Patient: Female, age 42
A 42-year-old female presented for pre-operative clearance for a Roux-en-Y gastric bypass. Review of symptoms was negative. Her medical history was significant for morbid obesity, hyperlipidemia, and Type 2 diabetes mellitus. Her surgical history included a hysterectomy performed in another city (for unknown reason at the time of imaging). The patient denied personal or family history of cancer. Pre-operative workup including electrocardiogram and laboratory work (complete blood count, basic metabolic panel, and prothrombin time/international normalized ratio) were unremarkable.
Pre-operative chest radiographs revealed numerous small bilateral lung nodules [Figure 1]. Subsequent chest computed tomography (CT) confirmed numerous, well-circumscribed solid nodules throughout bilateral lungs measuring up to 1.2 cm [Figure 2]. At this point, the leading consideration was metastatic disease from an unknown primary site. Pulmonology was consulted. Positron emission tomography (PET)/CT using 18-F fluorodeoxyglucose (FDG) was ordered to assess for metabolic activity in the nodules and to survey for a primary site of disease. No abnormal hypermetabolic foci were present on the PET/CT [Figure 3]. There was no evidence of a hypermetabolic primary neoplasm, and the solid pulmonary nodules demonstrated a maximum standardized uptake value of 1.3 (below mediastinal blood pool activity). Note was made of a prior hysterectomy on the PET/CT and the possibility of BML was suggested. Additional nonhypermetabolic metastatic etiologies were posed, included benign metastasizing meningioma, giant cell tumor of bone (GCTB), and thyroid adenoma.
Additional history from the patient revealed, she had obtained the hysterectomy for uterine fibroids. There was a multidisciplinary consensus to biopsy the nodules. The patient underwent video-assisted thoracoscopic surgery with wedge resection of all three lobes of the right lung. Histopathological examination revealed estrogen receptor positive bland spindle cell proliferation with entrapped Type II pneumocytes, consistent with BML [Figure 4]. The patient was referred to gynecologic oncology for further management. A 3-month follow-up CT demonstrated stability of existing nodules, and the patient was started on monthly leuprorelin injections. After an additional 3-months, the patient endorsed minimal side effects from treatment and CT redemonstrated nodule stability. She remains asymptomatic and continues to follow with gynecologic oncology for monthly injections and disease monitoring.
Keywords: benign, case report, hysterectomy, leiomyoma, metastatic, solid pulmonary nodule
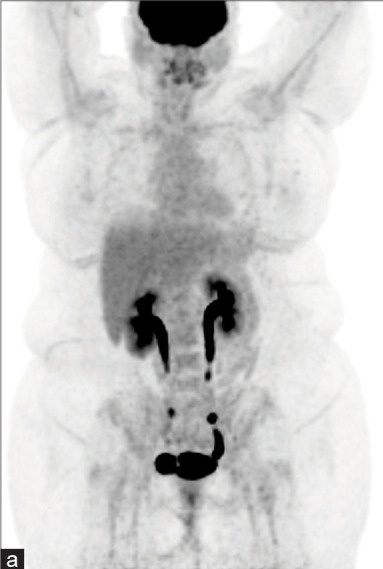
Image caption: A 42-year-old asymptomatic female with numerous solid pulmonary nodules. (a) 18-fluorodeoxyglucose (FGD) Positron Emission Tomography (PET)/Computed Tomography (CT) maximum intensity projection does not reveal any abnormal hypermetabolic activity.